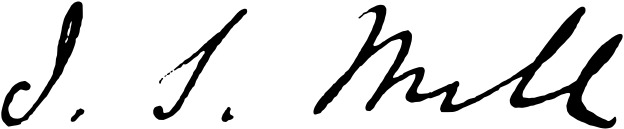
Signature of: john stuart mill